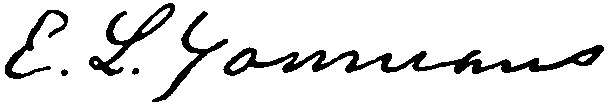
Signature of: edward l youmans